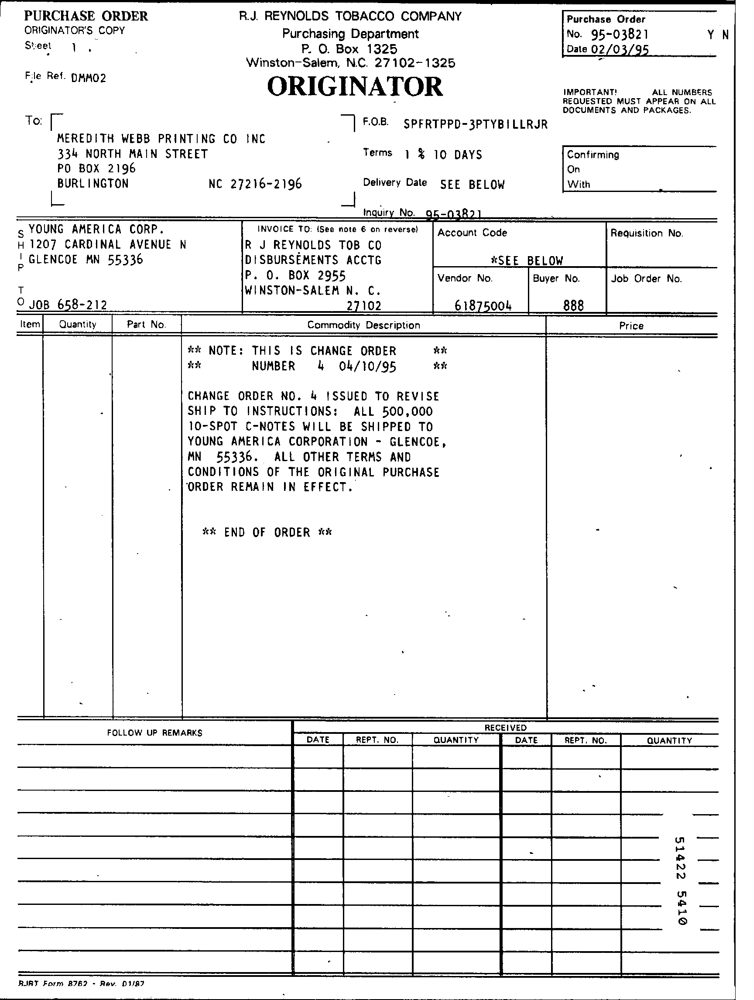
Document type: Invoice